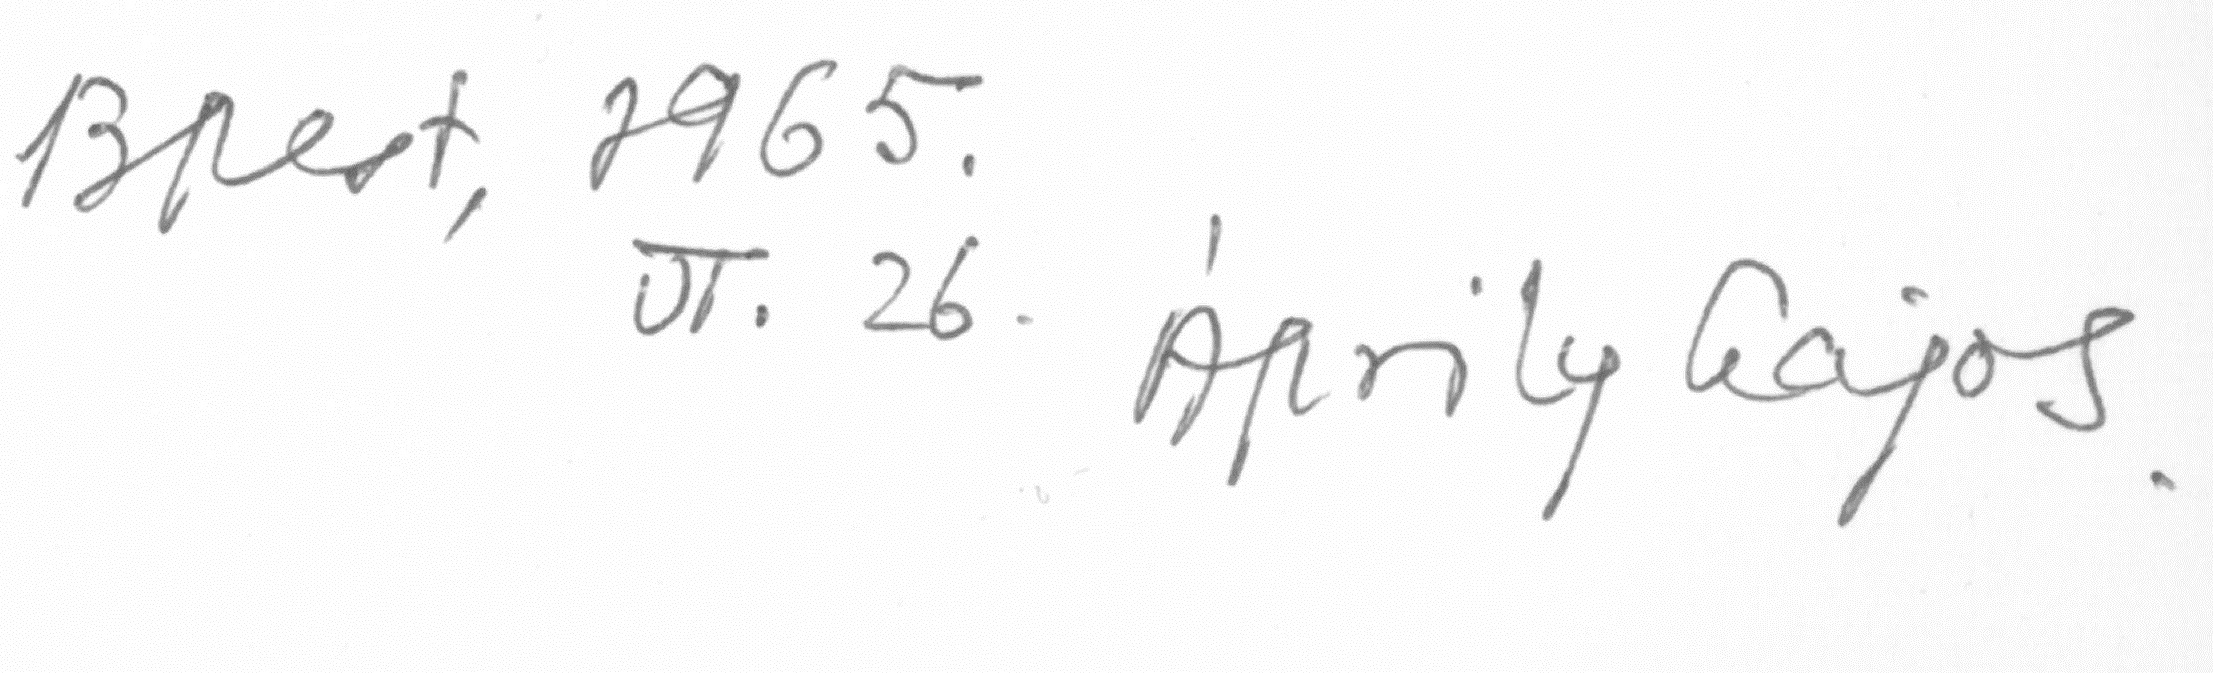
Signature of: lajos áprily